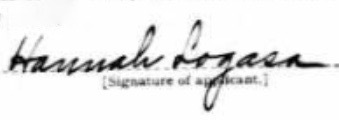
Signature of: hannah logasa